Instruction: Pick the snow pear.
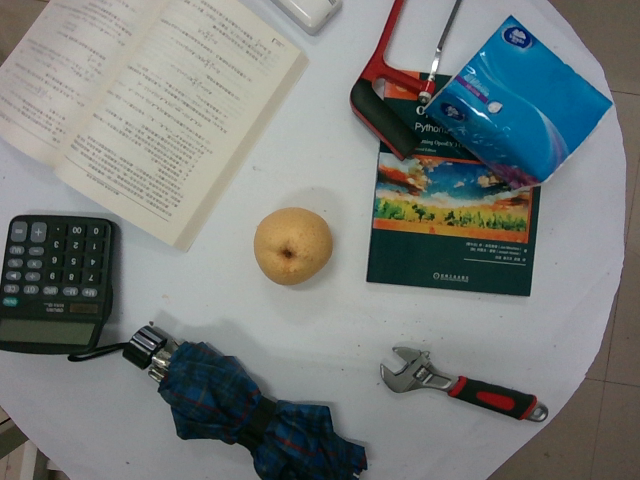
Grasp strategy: vertical